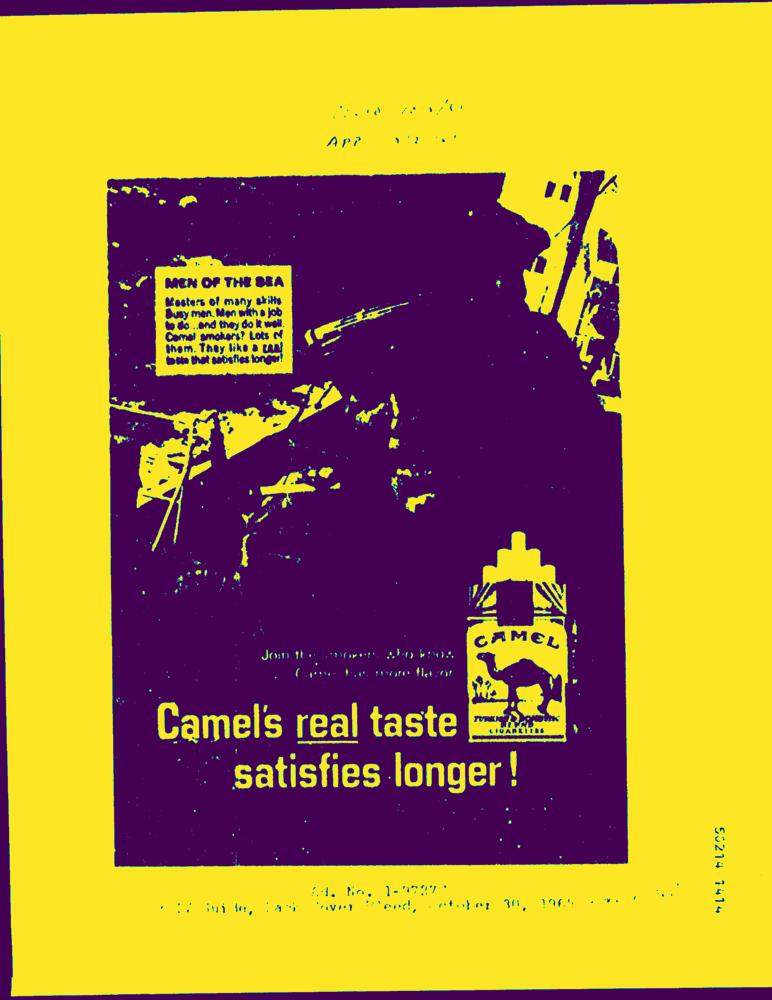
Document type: AD